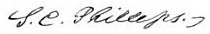
Signature of: stephen clarendon phillips